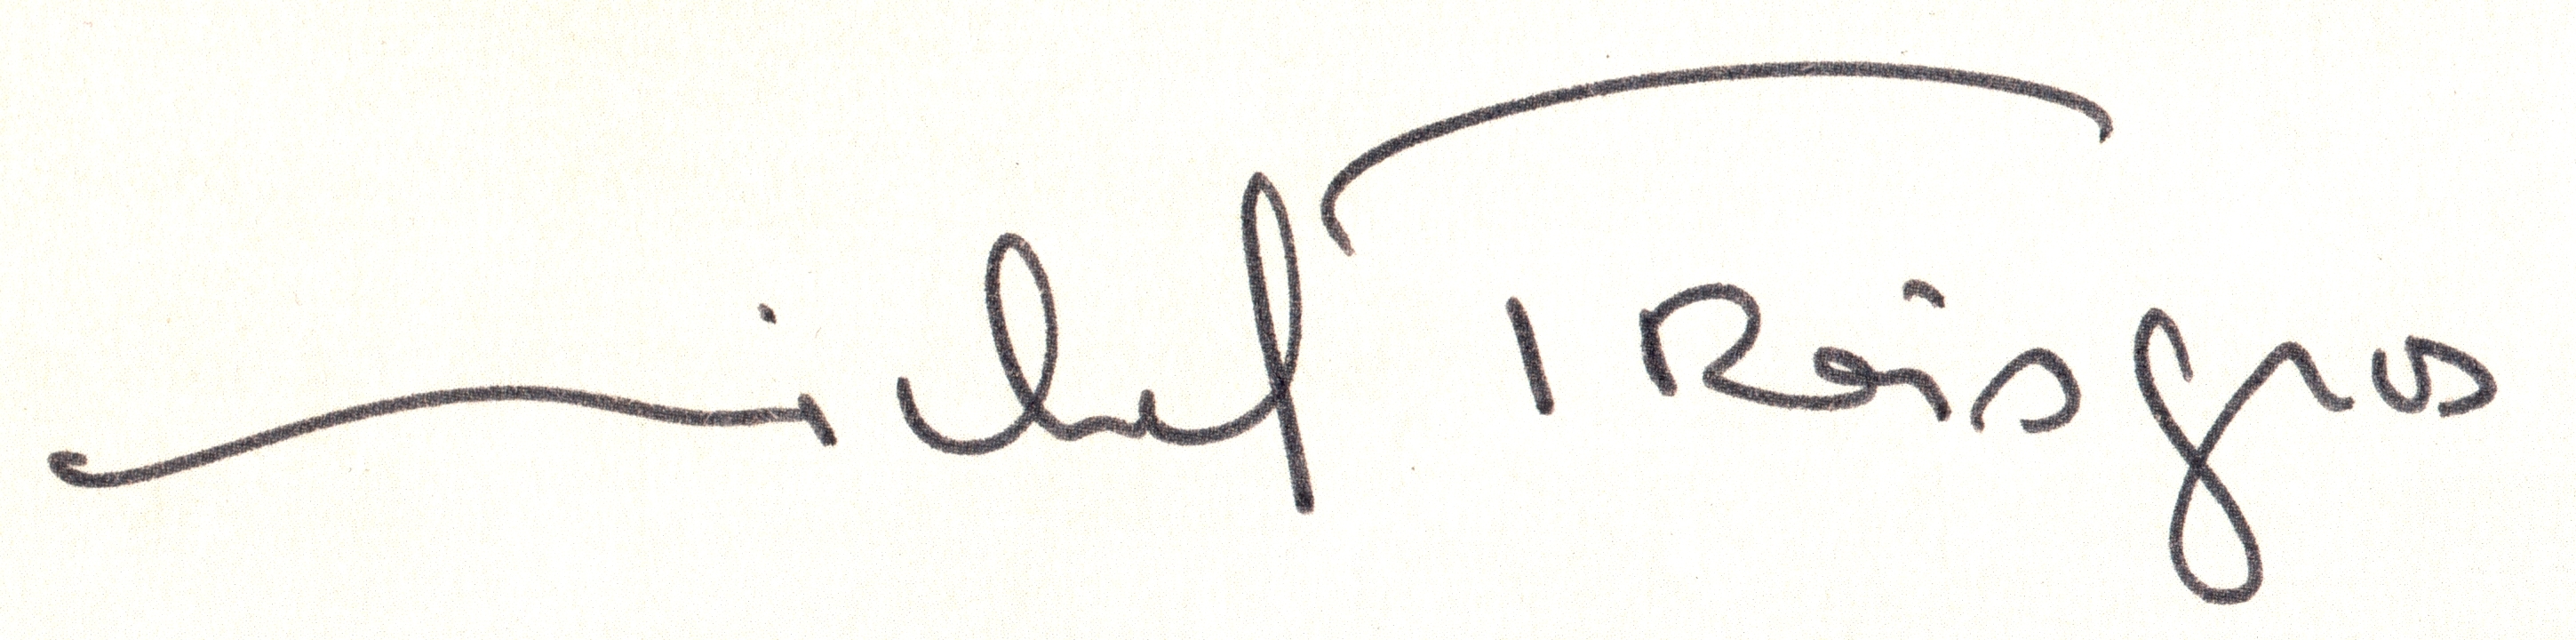
Signature of: michel troisgros